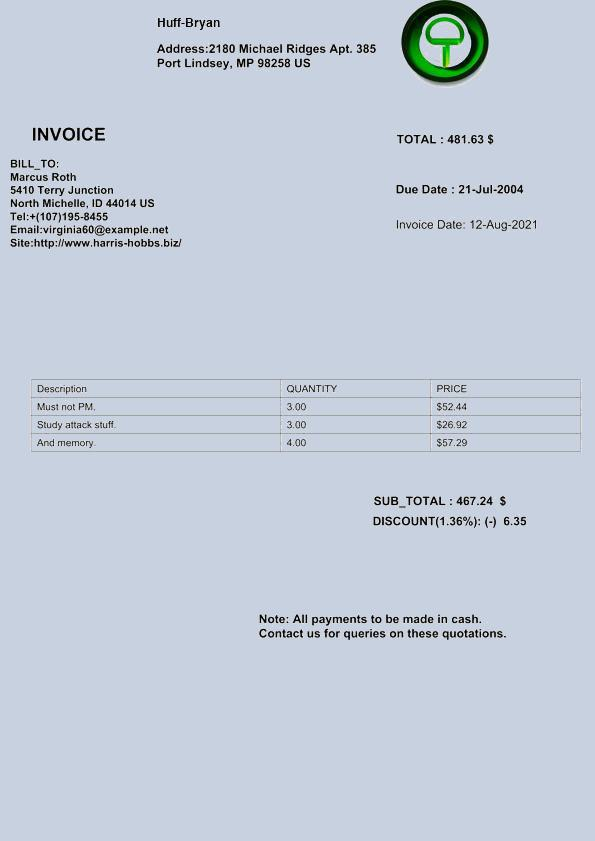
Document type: Invoice